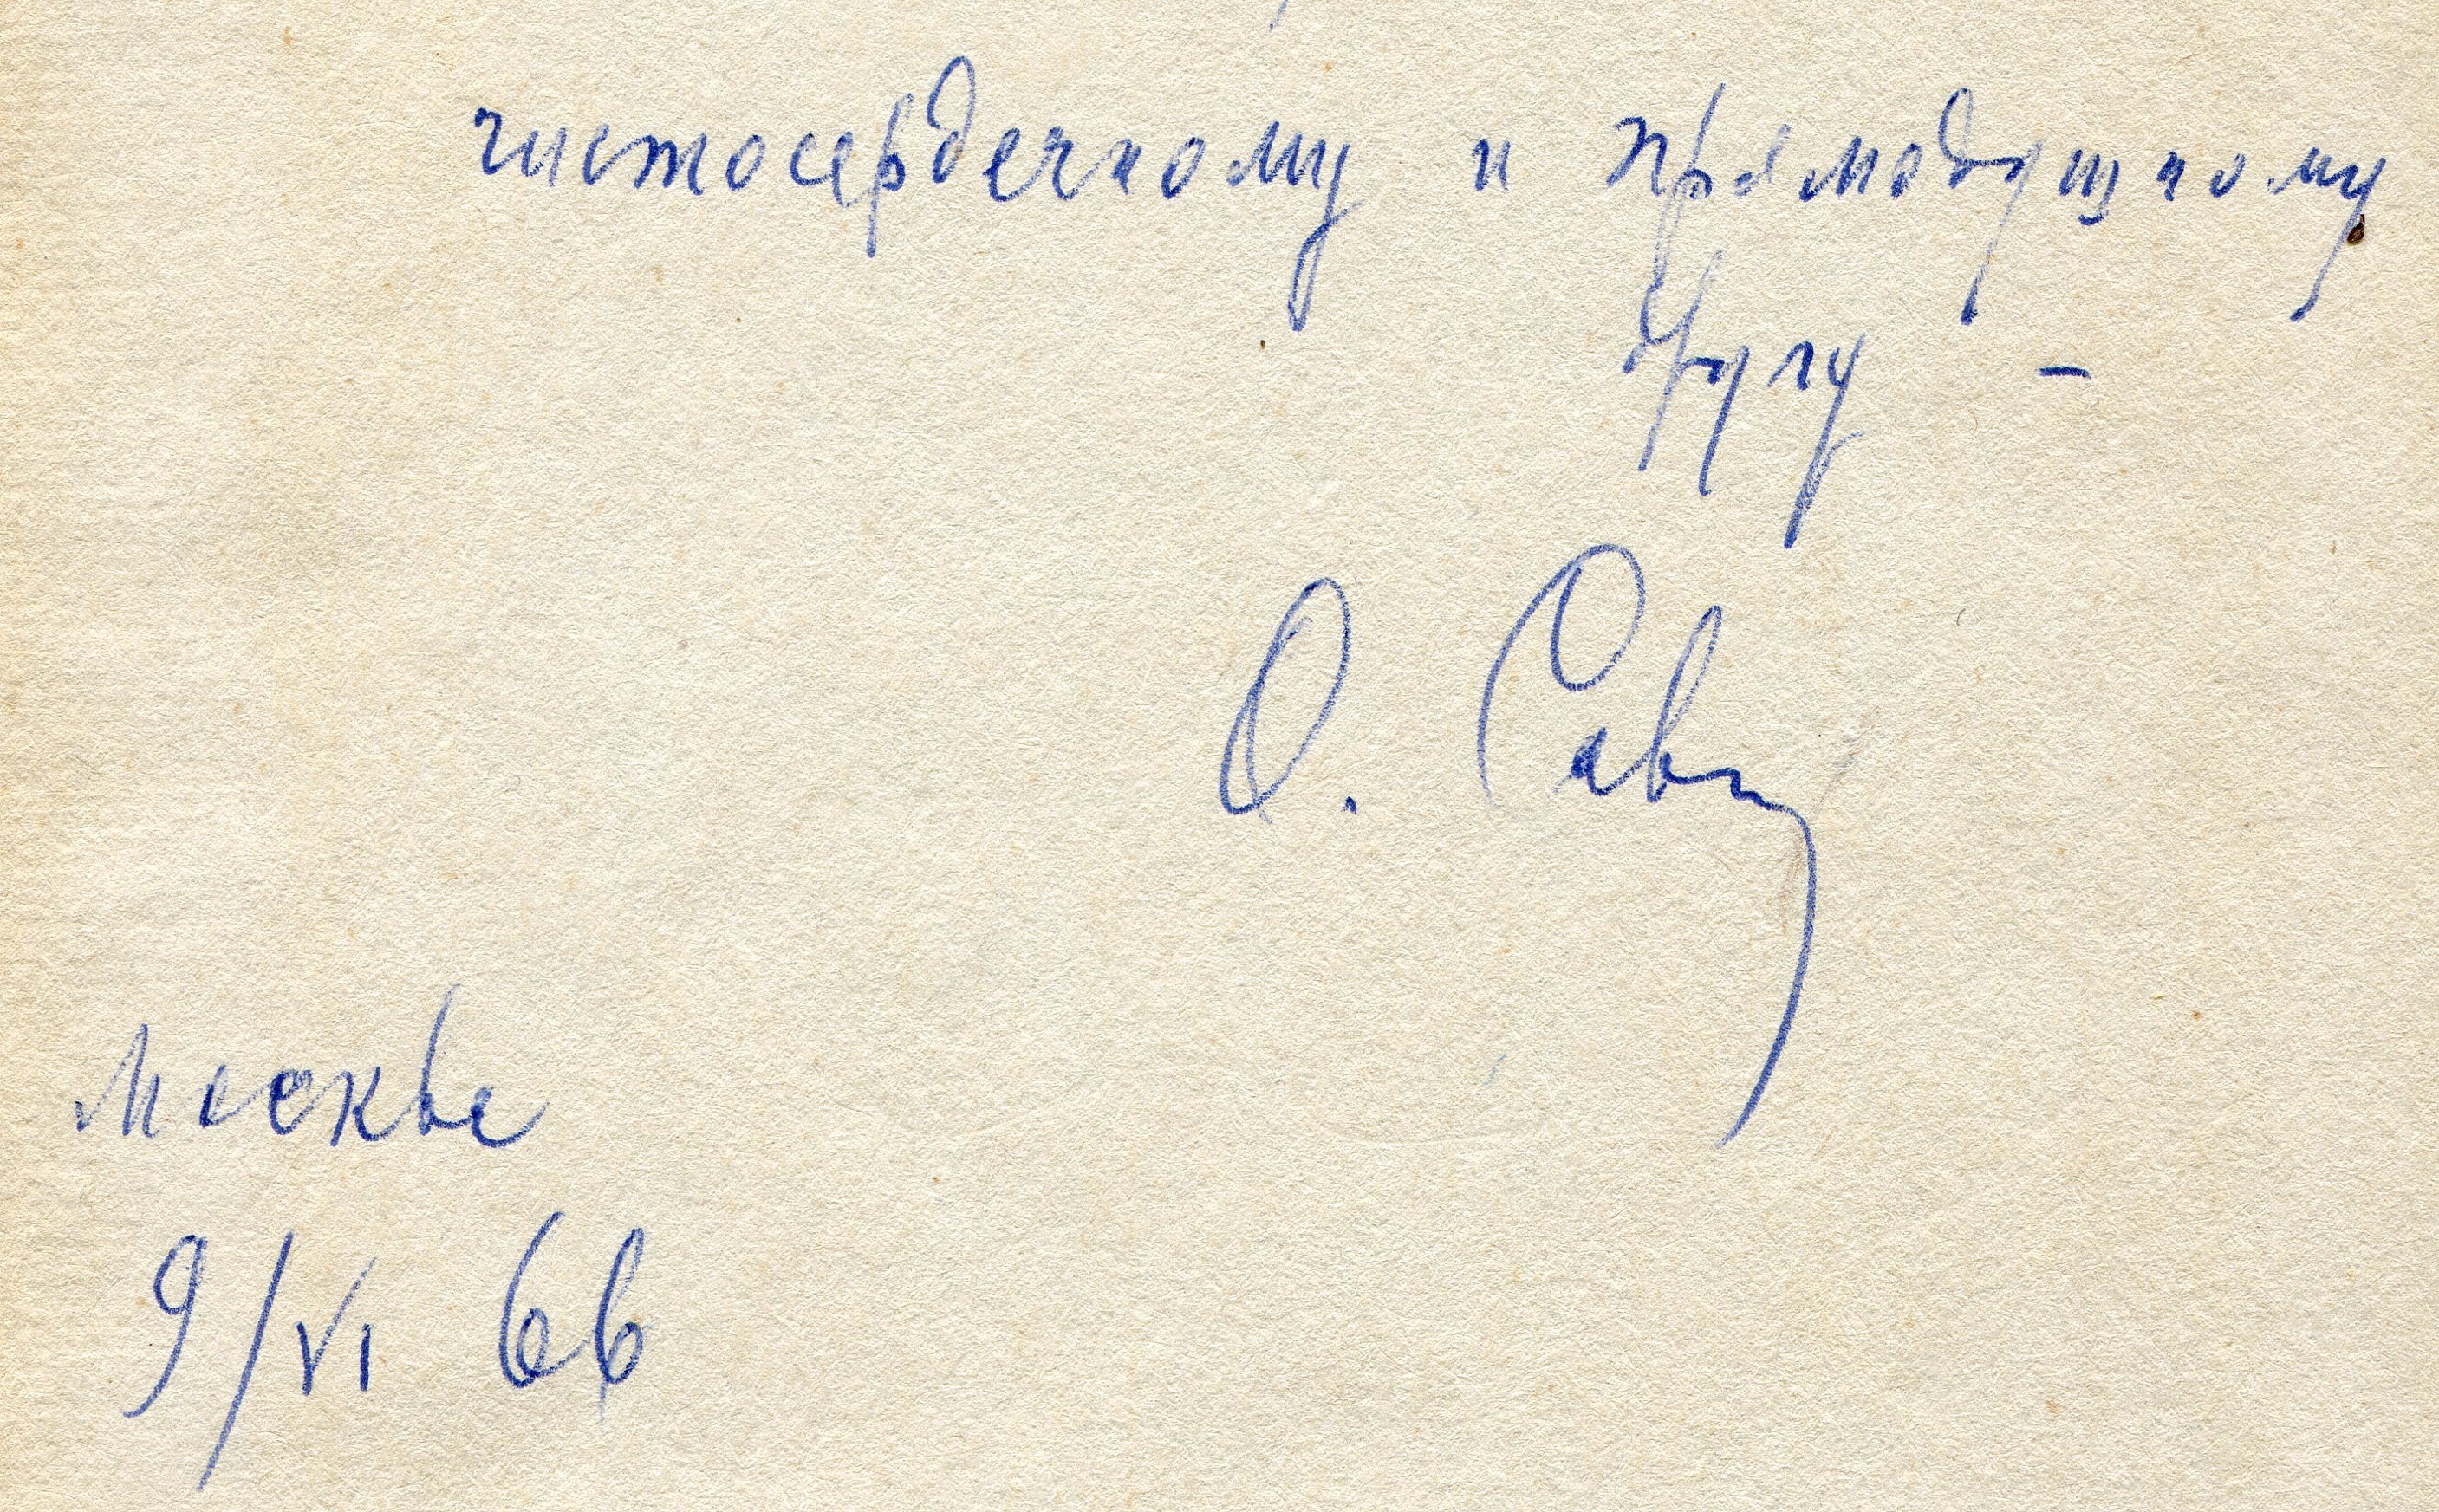
Signature of: ovadi savich